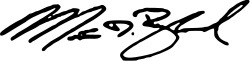
Signature of: matthew bradford